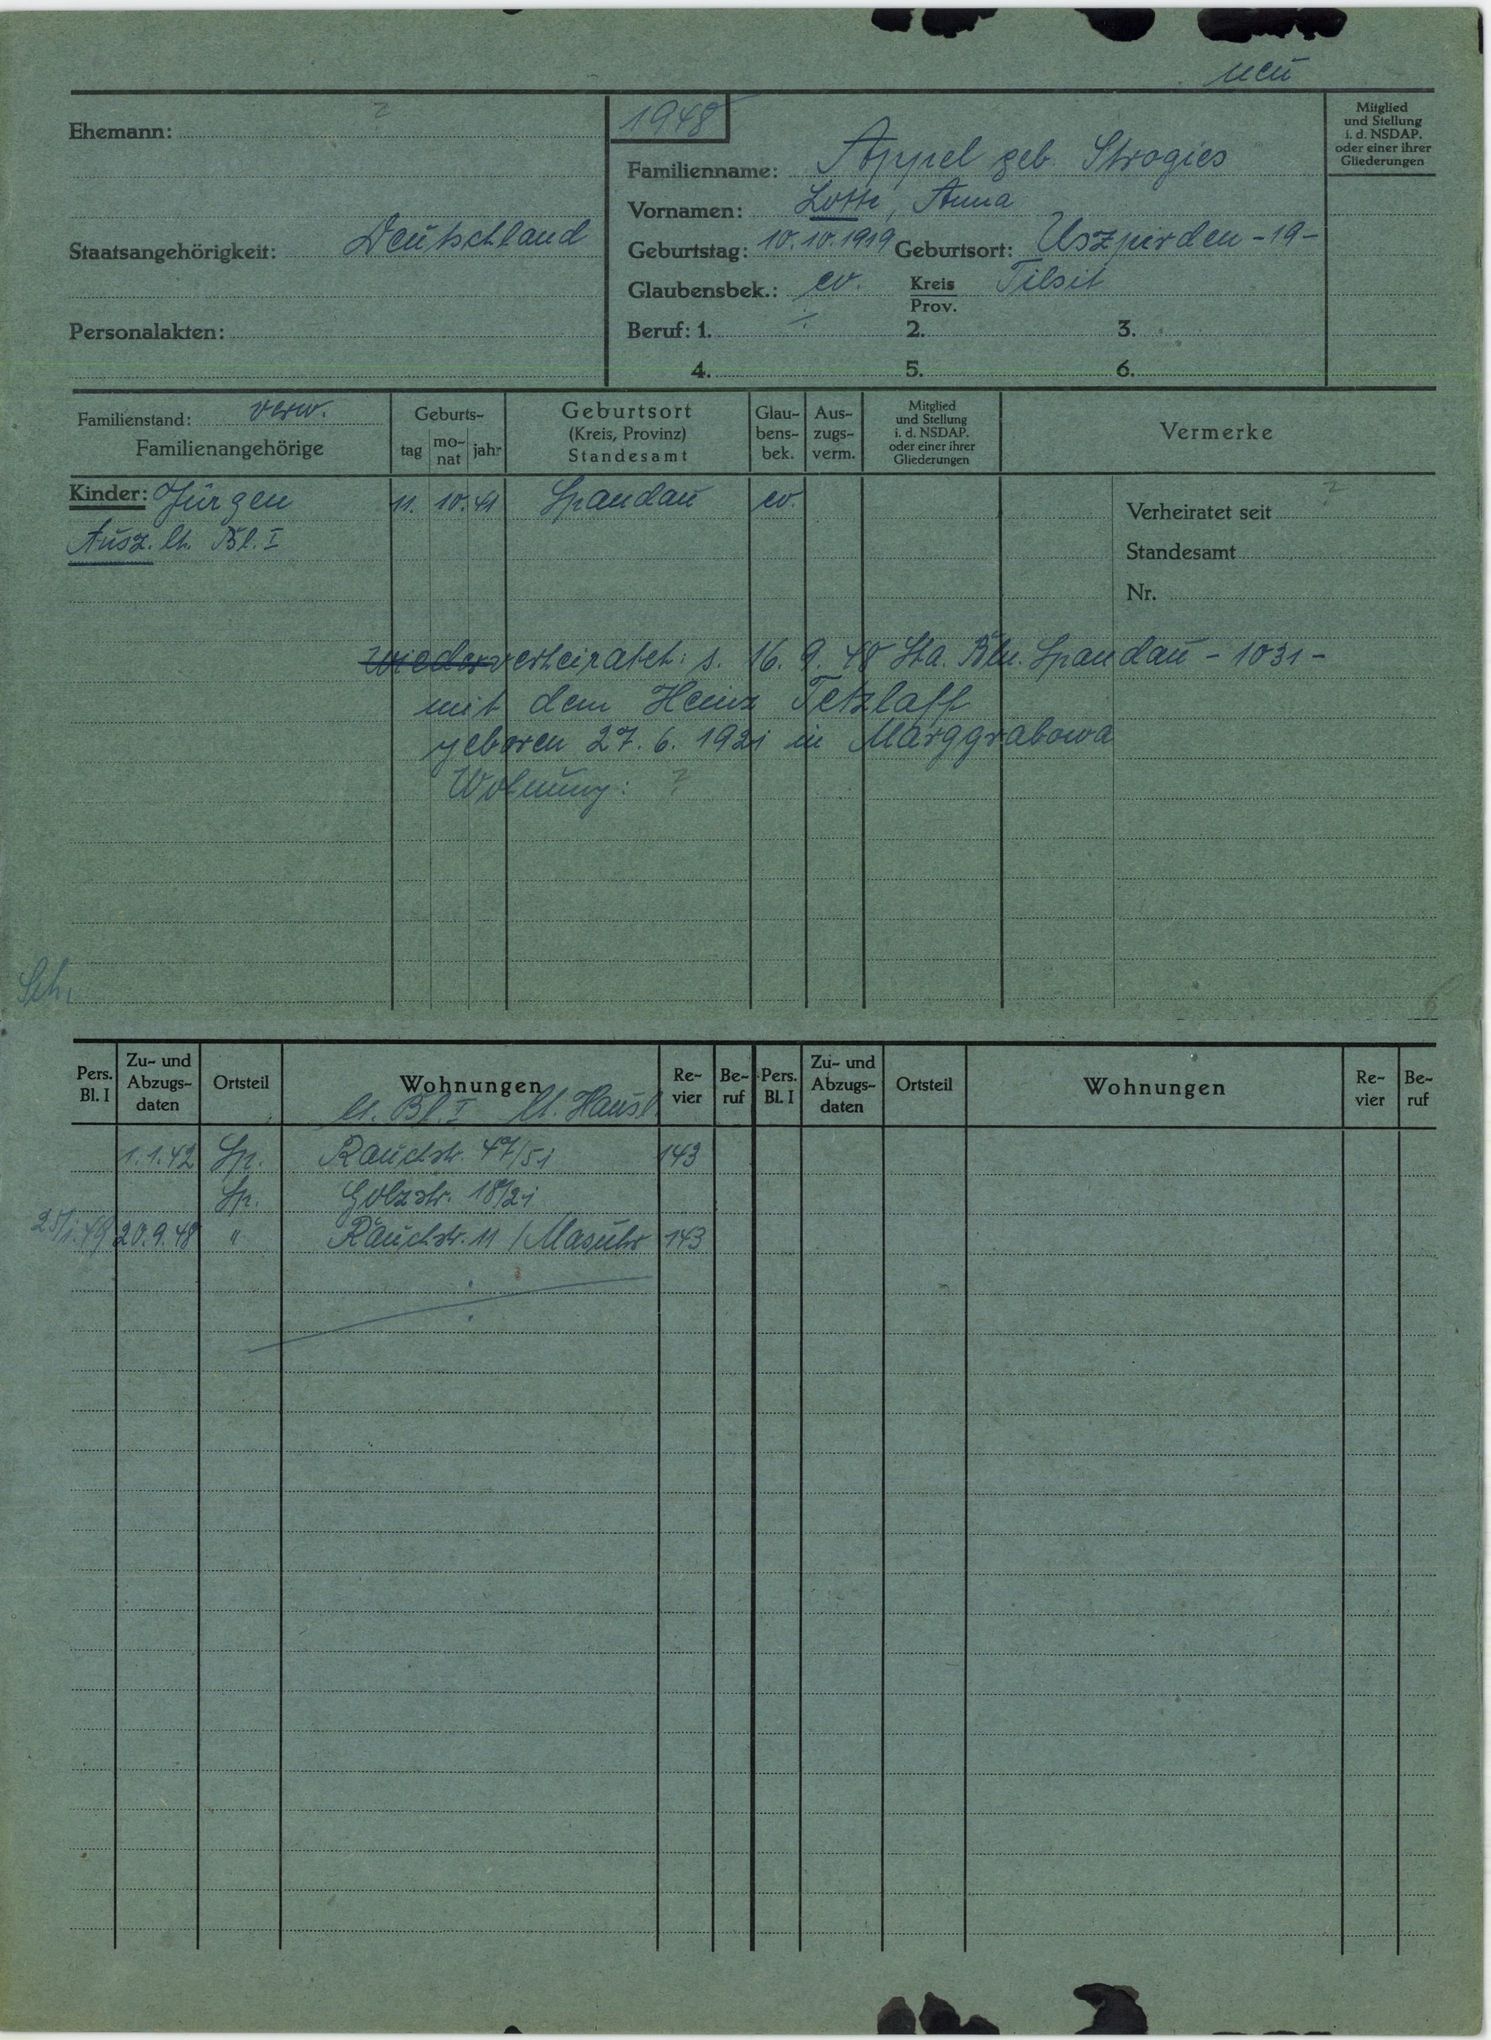
Appel geb. Strogies